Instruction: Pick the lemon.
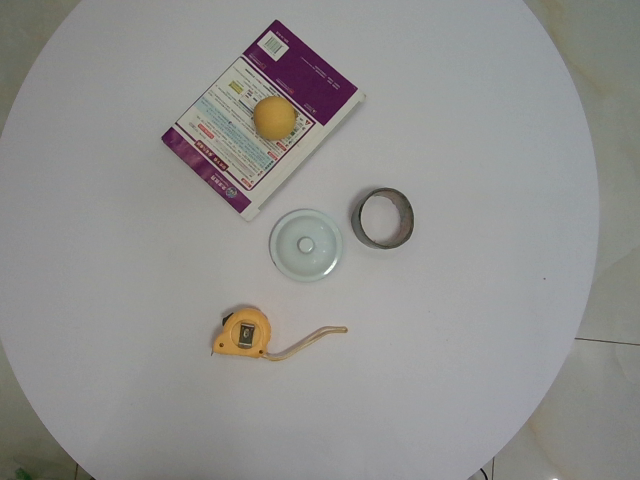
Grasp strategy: vertical